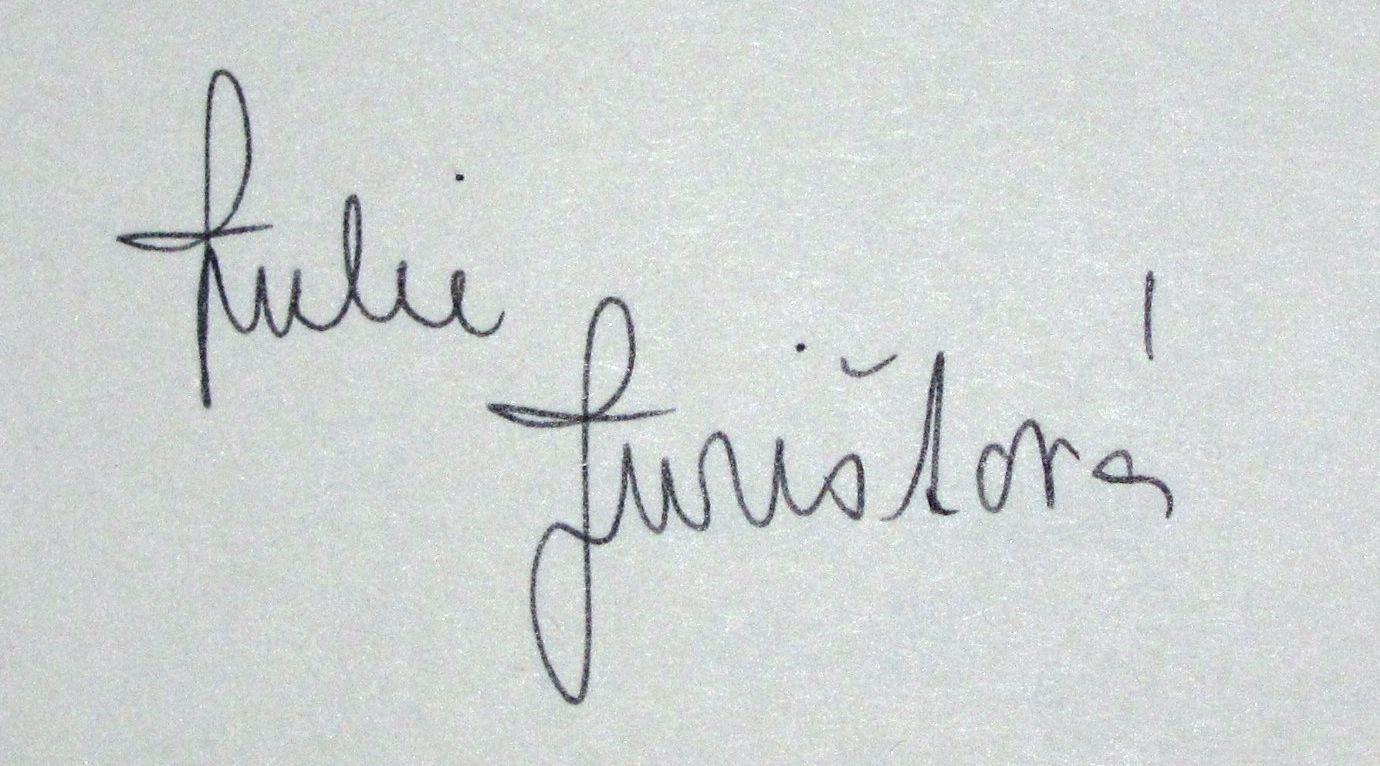
Signature of: julie jurištová